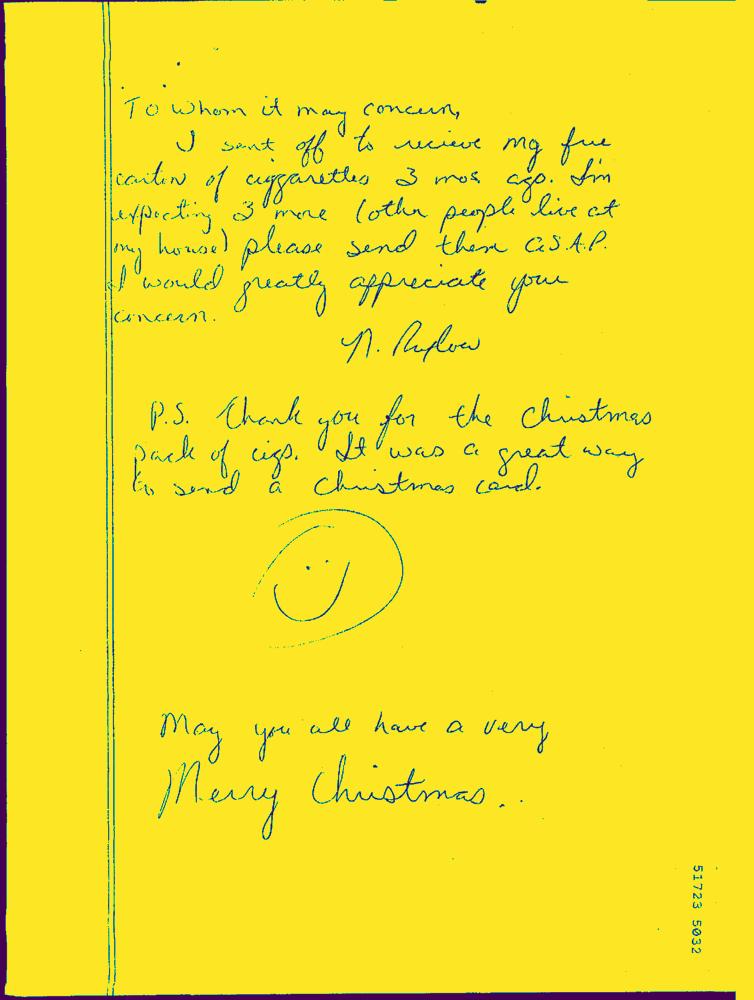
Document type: Hand-Written